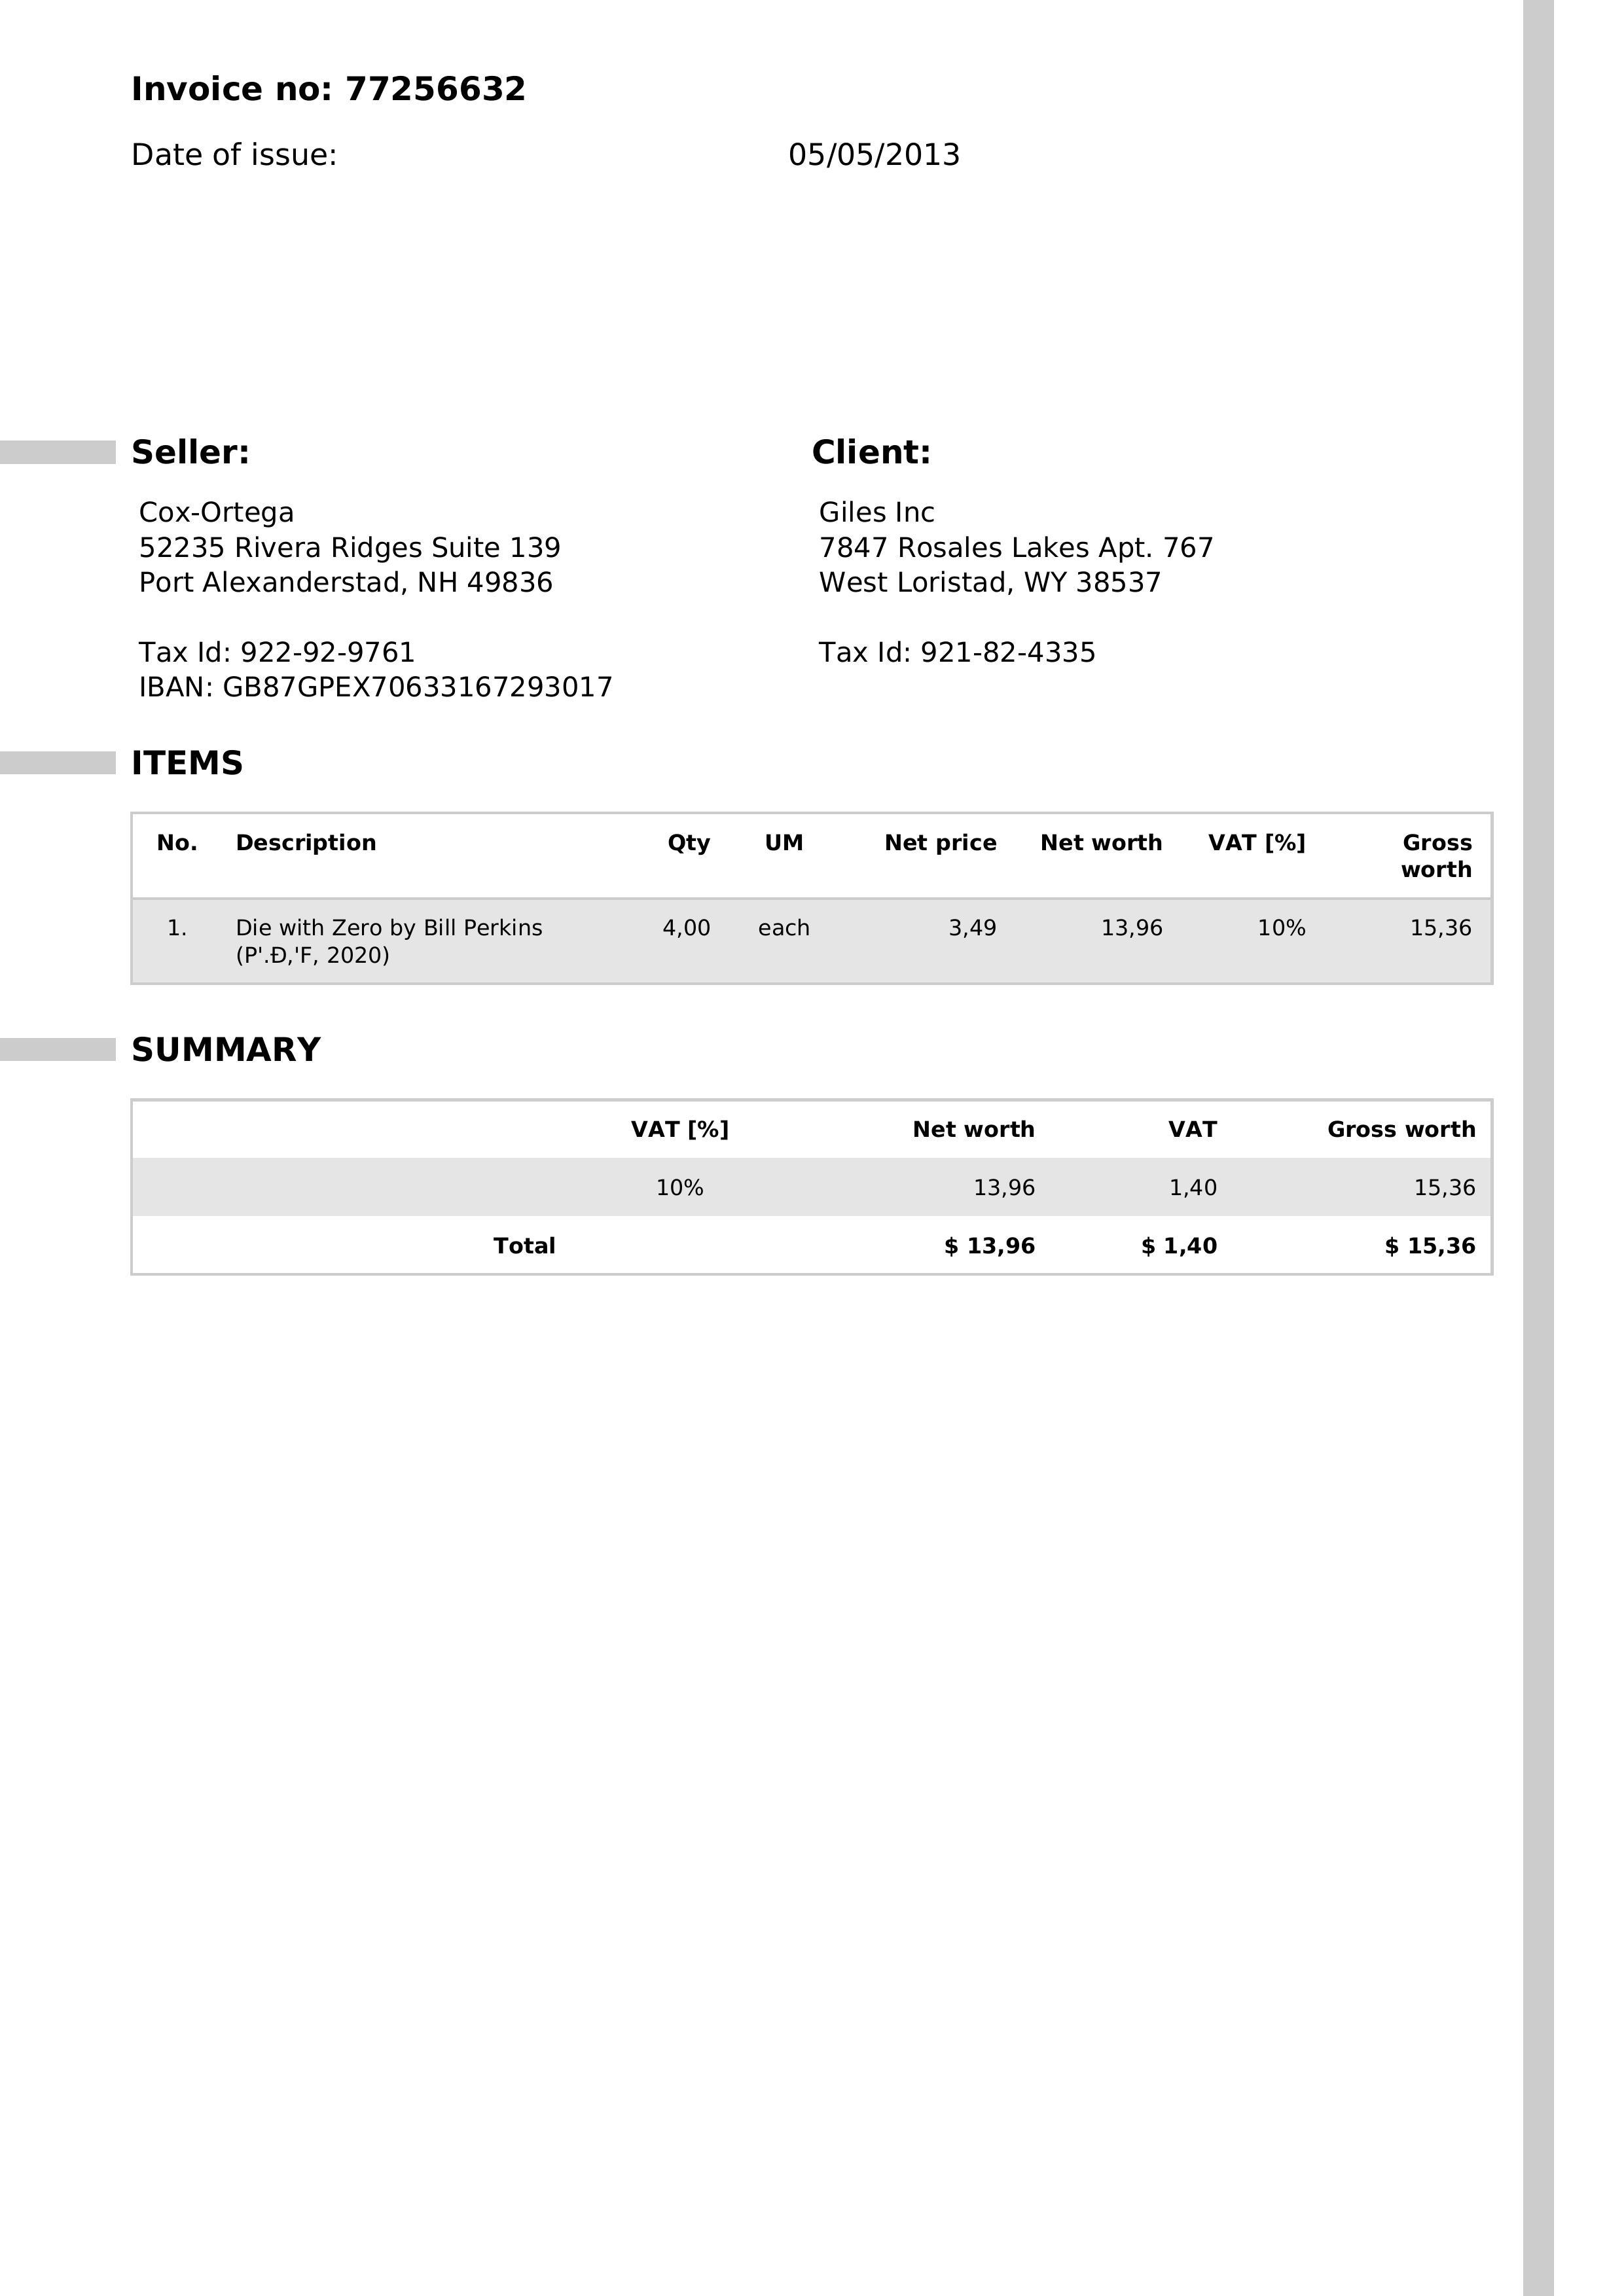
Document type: Invoice